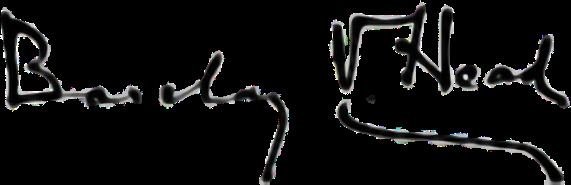
Signature of: barclay vincent head